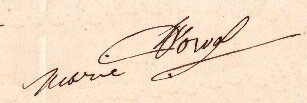
Signature of: marie dorval